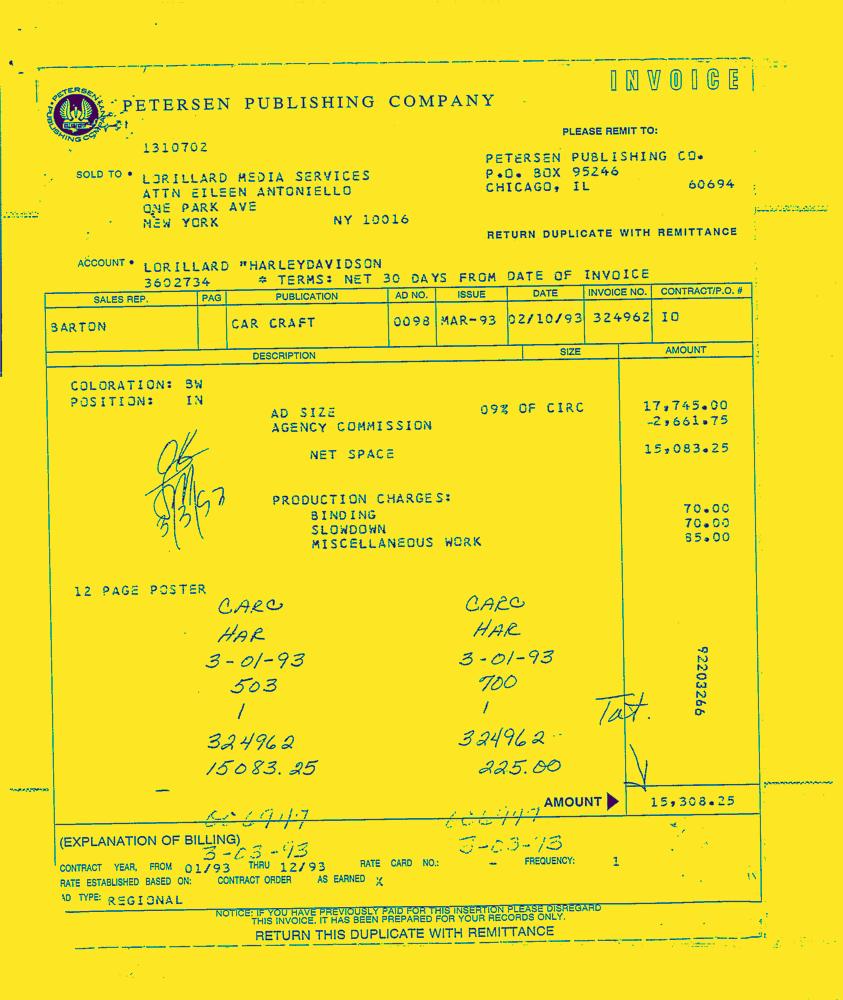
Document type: Invoice-Doc